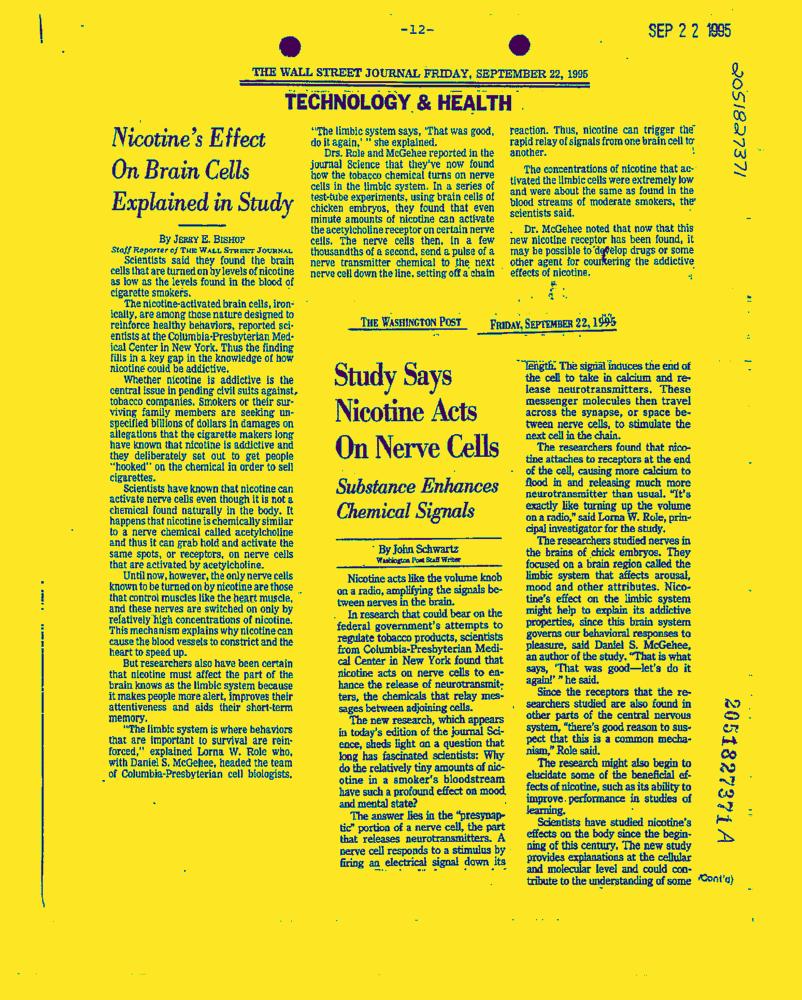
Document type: News-Article